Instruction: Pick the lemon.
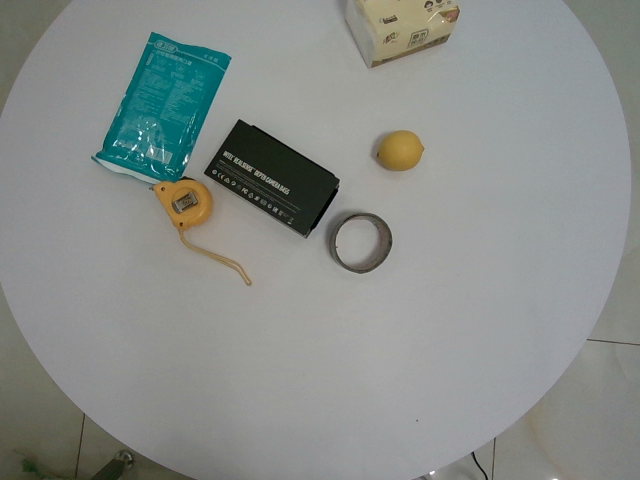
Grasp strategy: vertical